Question: What is the potential diagnosis?
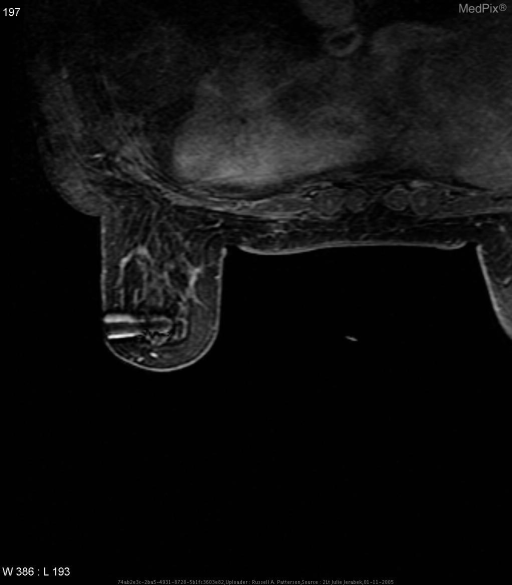
Answer: The possible diagnosis includes Differential Diagnosis for these findings in this case:
Malignant neoplasm—ductal carcinoma, lobular carcinoma, inflammatory carcinoma
Fibroadenoma
Abscess.